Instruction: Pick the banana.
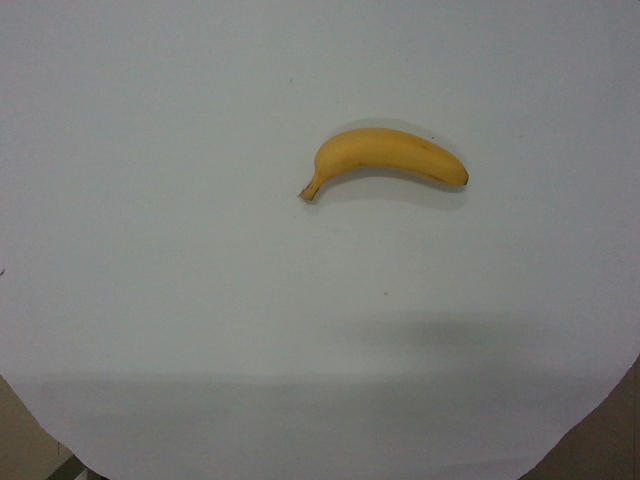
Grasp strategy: vertical